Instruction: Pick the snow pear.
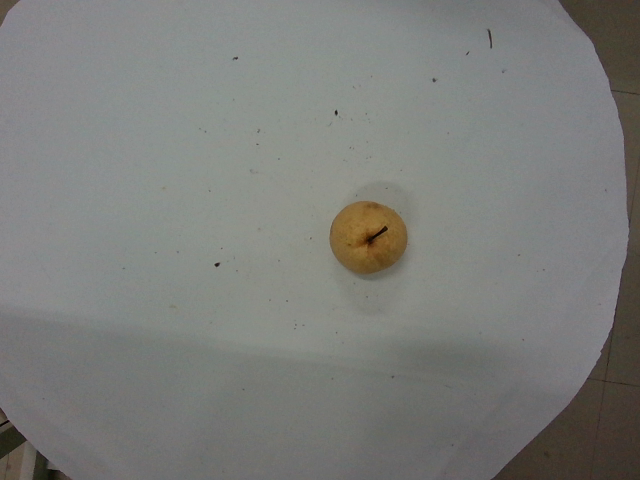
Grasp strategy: vertical